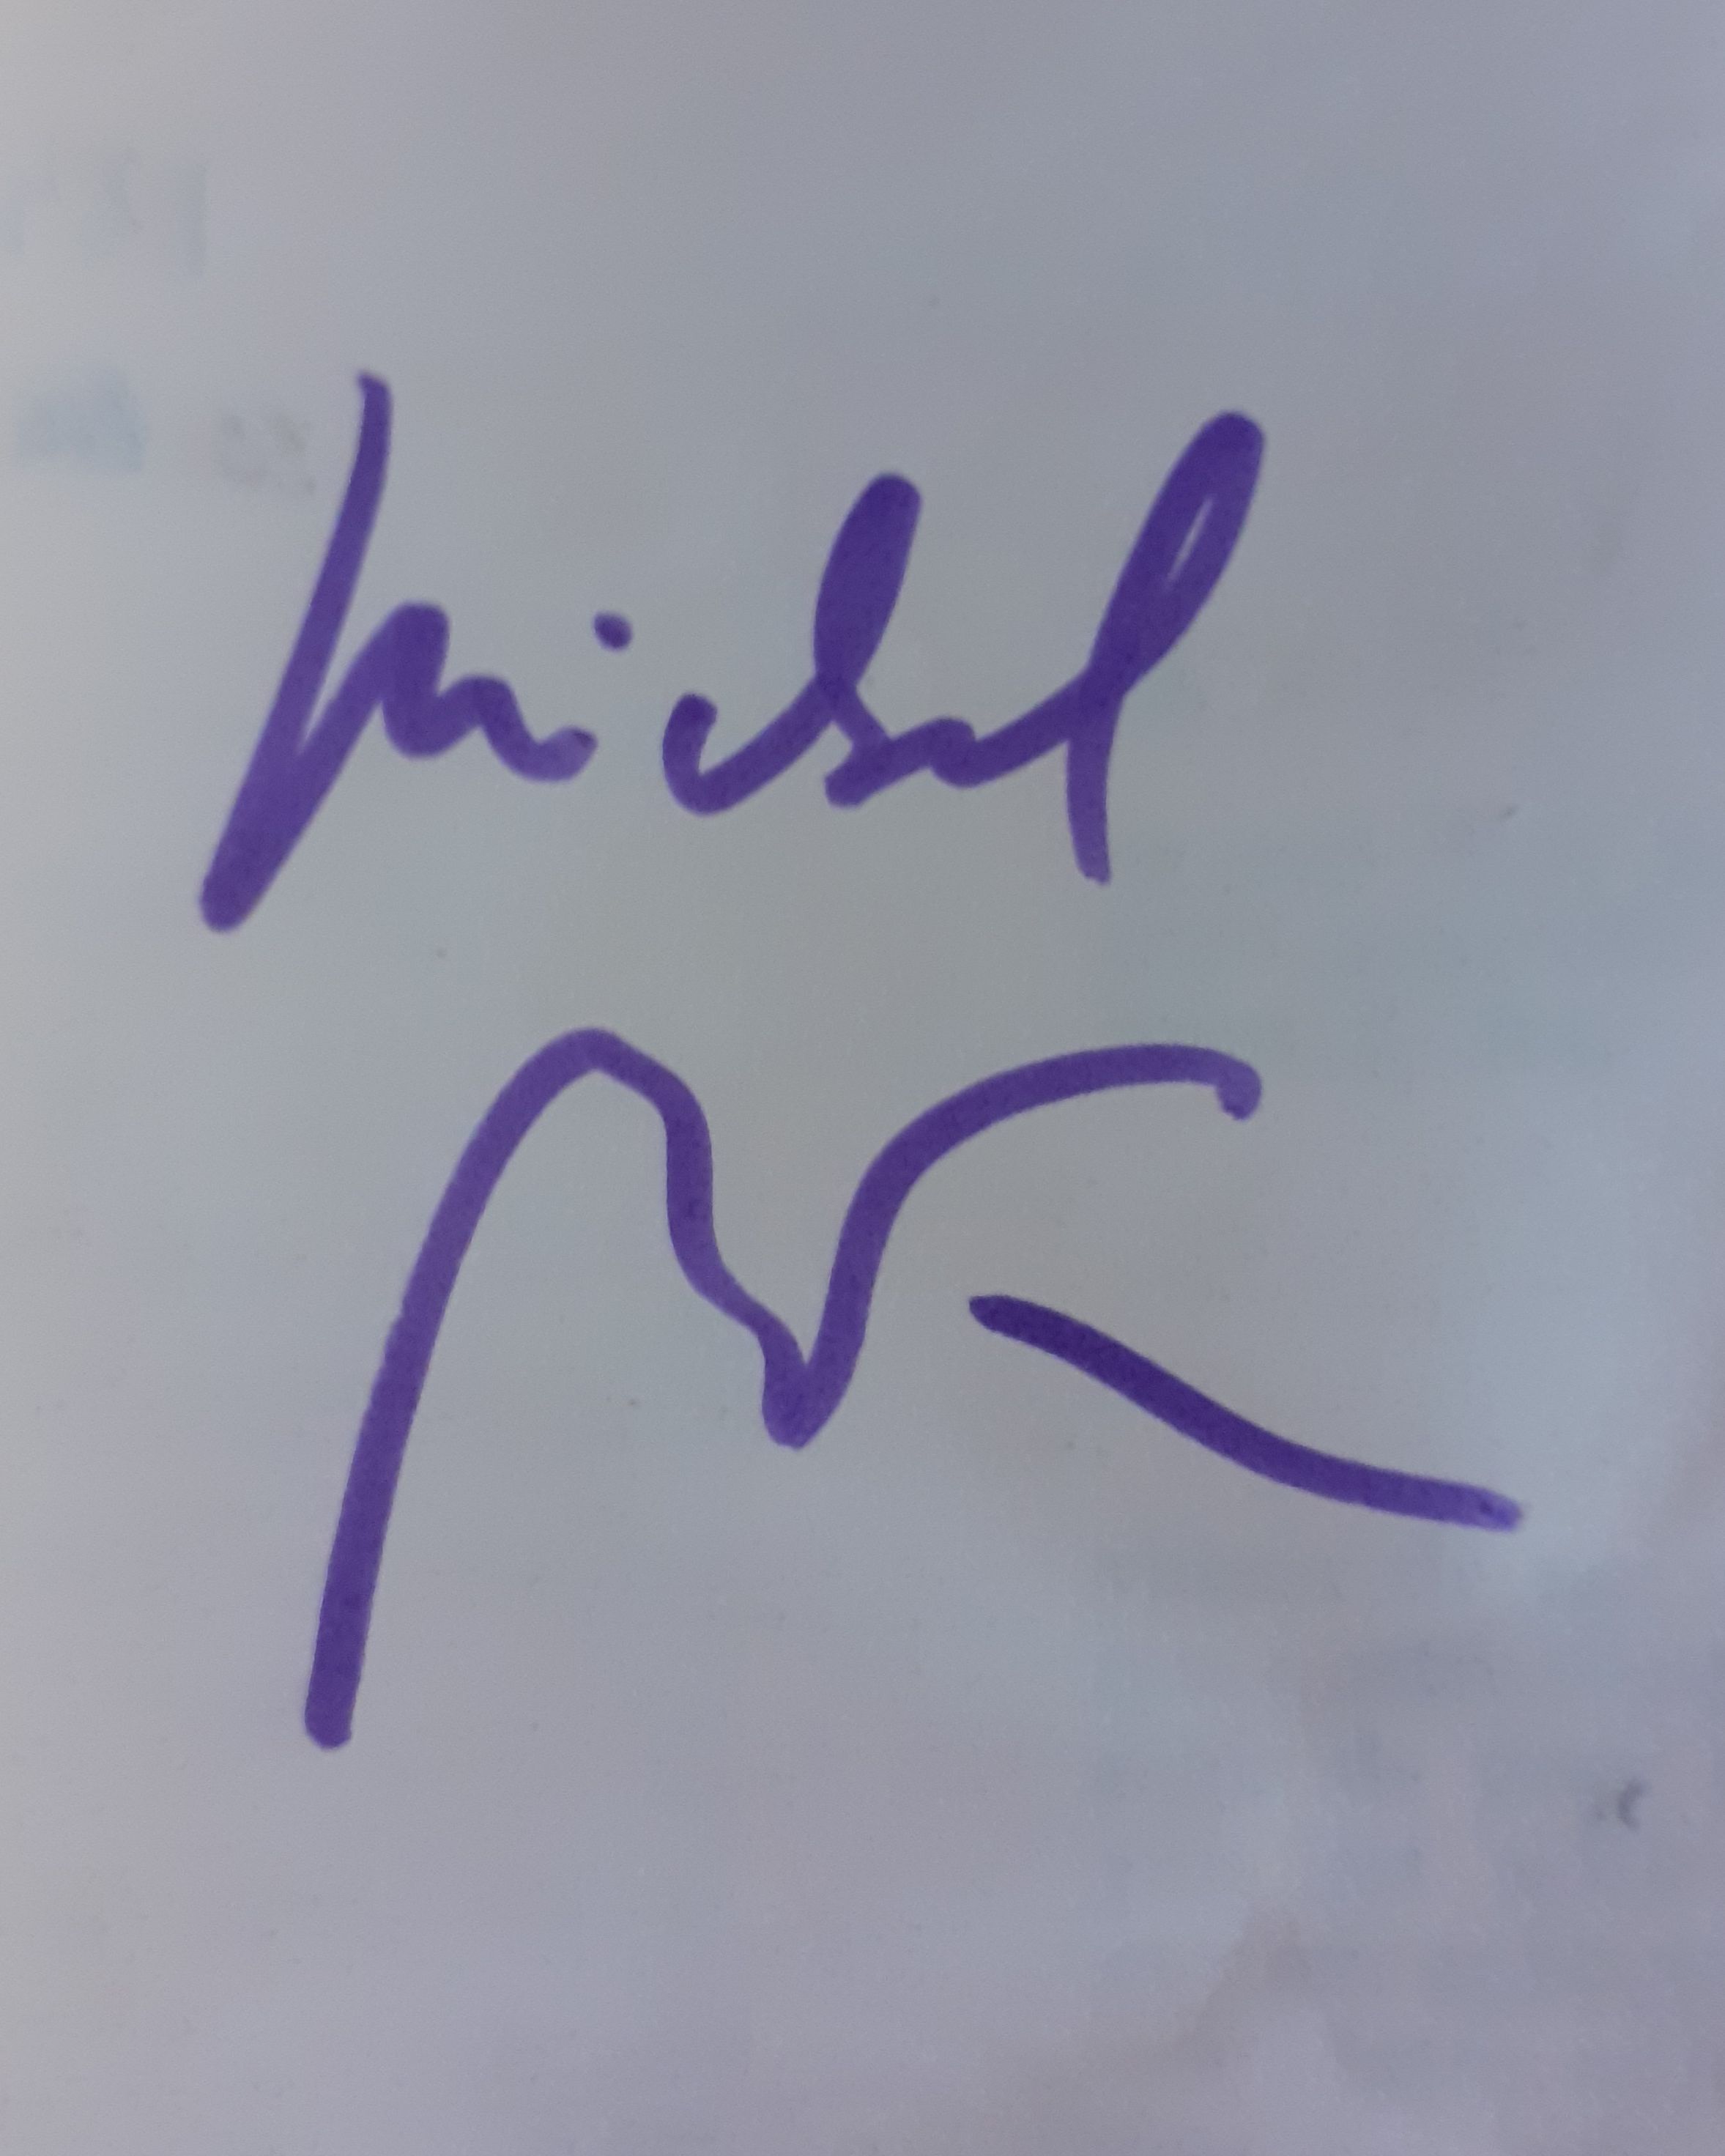
Signature of: michel butor